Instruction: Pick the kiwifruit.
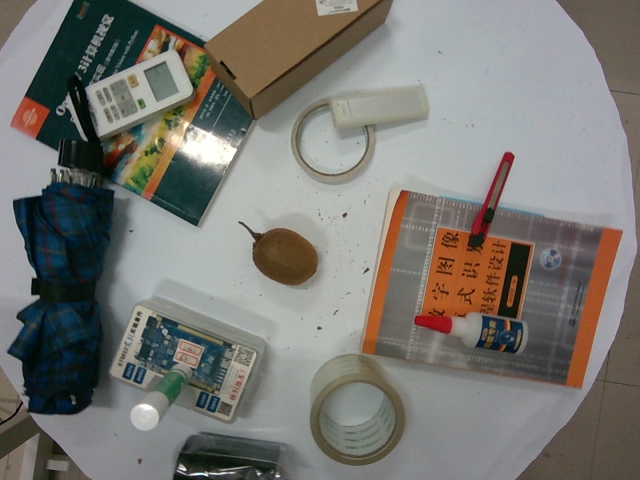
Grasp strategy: vertical